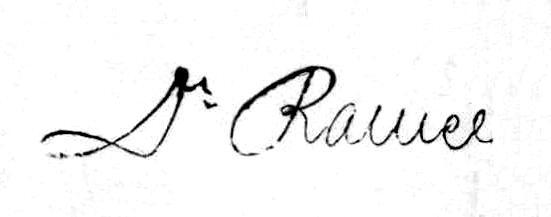
Signature of: salomon ramer